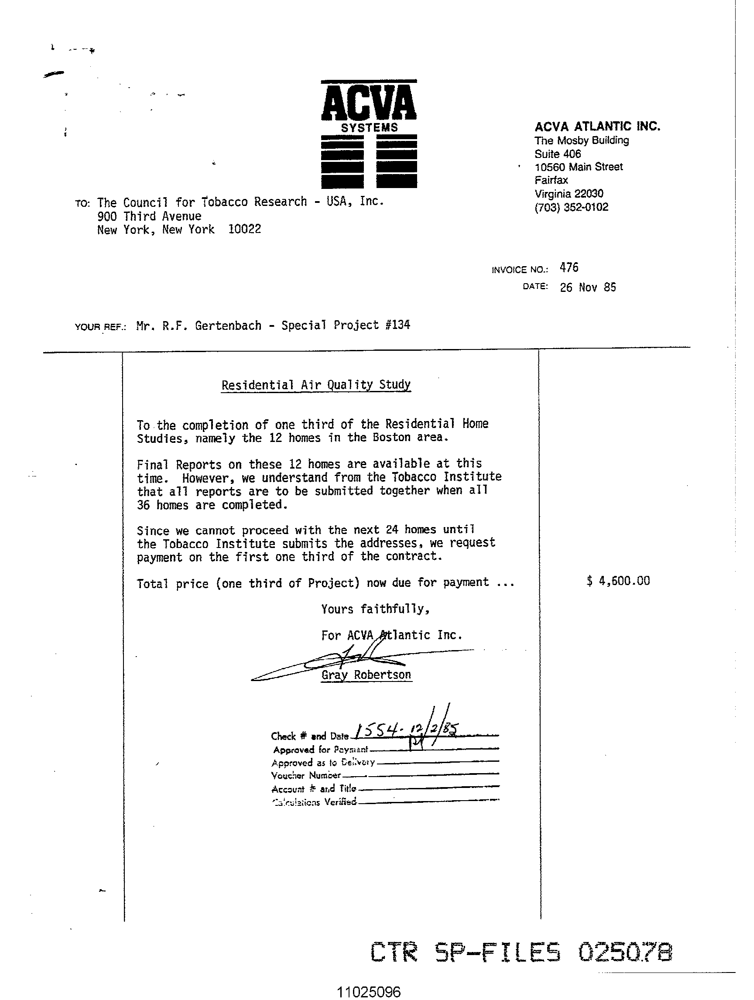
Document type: Invoice